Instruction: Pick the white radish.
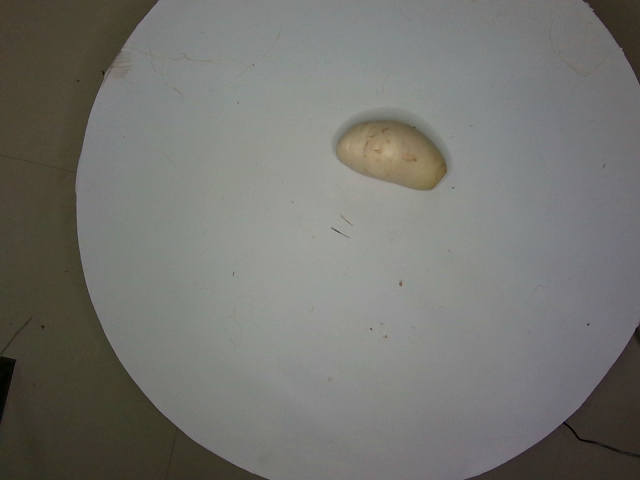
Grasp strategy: vertical